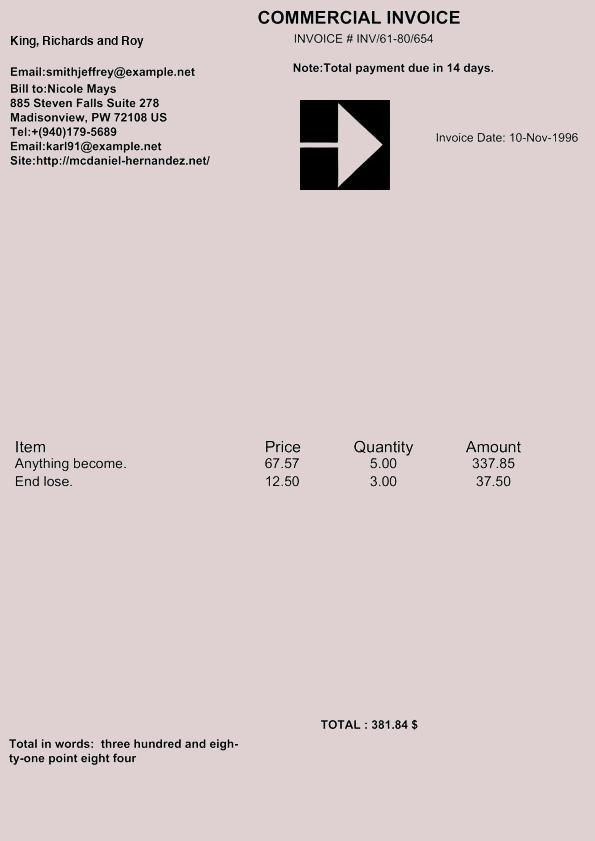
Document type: Invoice